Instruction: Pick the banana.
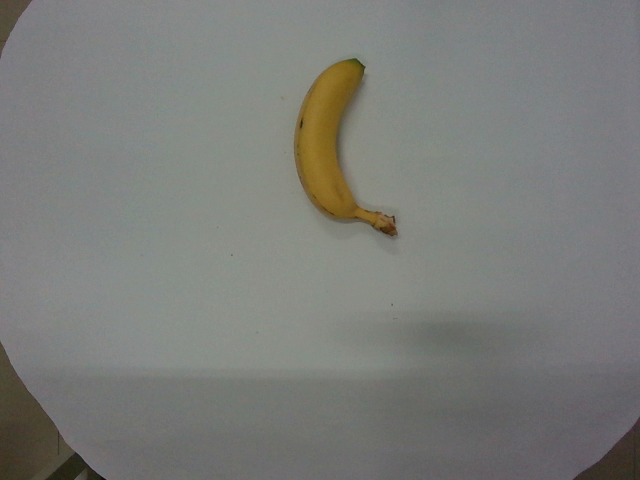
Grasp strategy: vertical